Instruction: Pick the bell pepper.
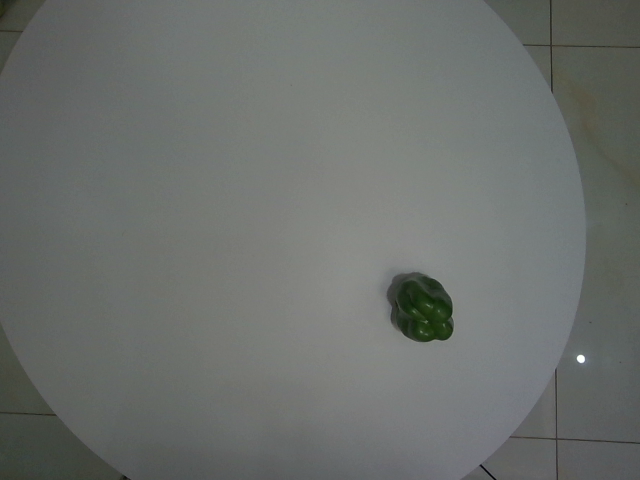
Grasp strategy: vertical